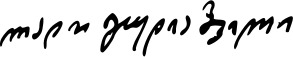
Signature of: lado gudiashvili